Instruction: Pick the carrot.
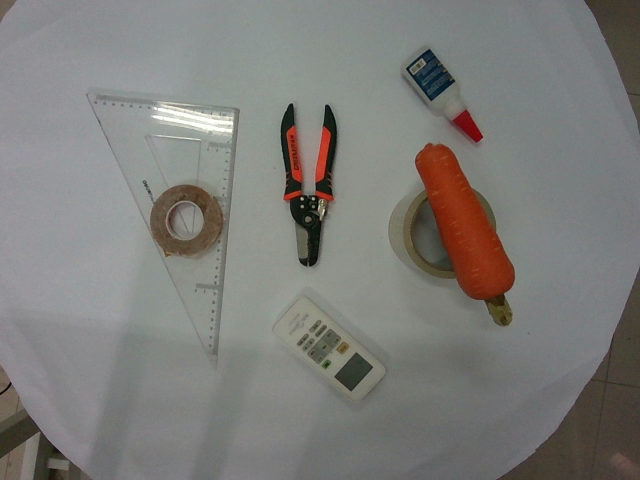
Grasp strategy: vertical